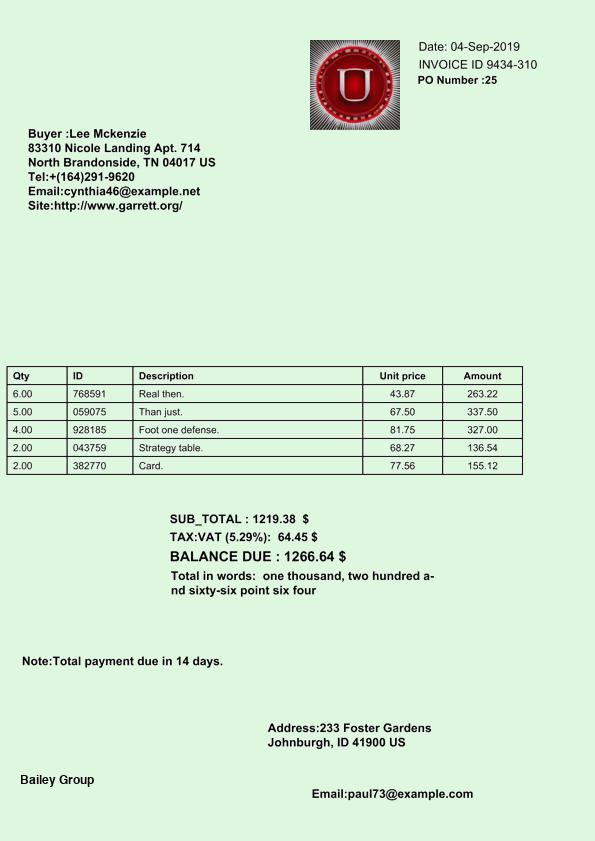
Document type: Invoice